Question: What tax district, tax-rate area, or tax area code is specified in the document?
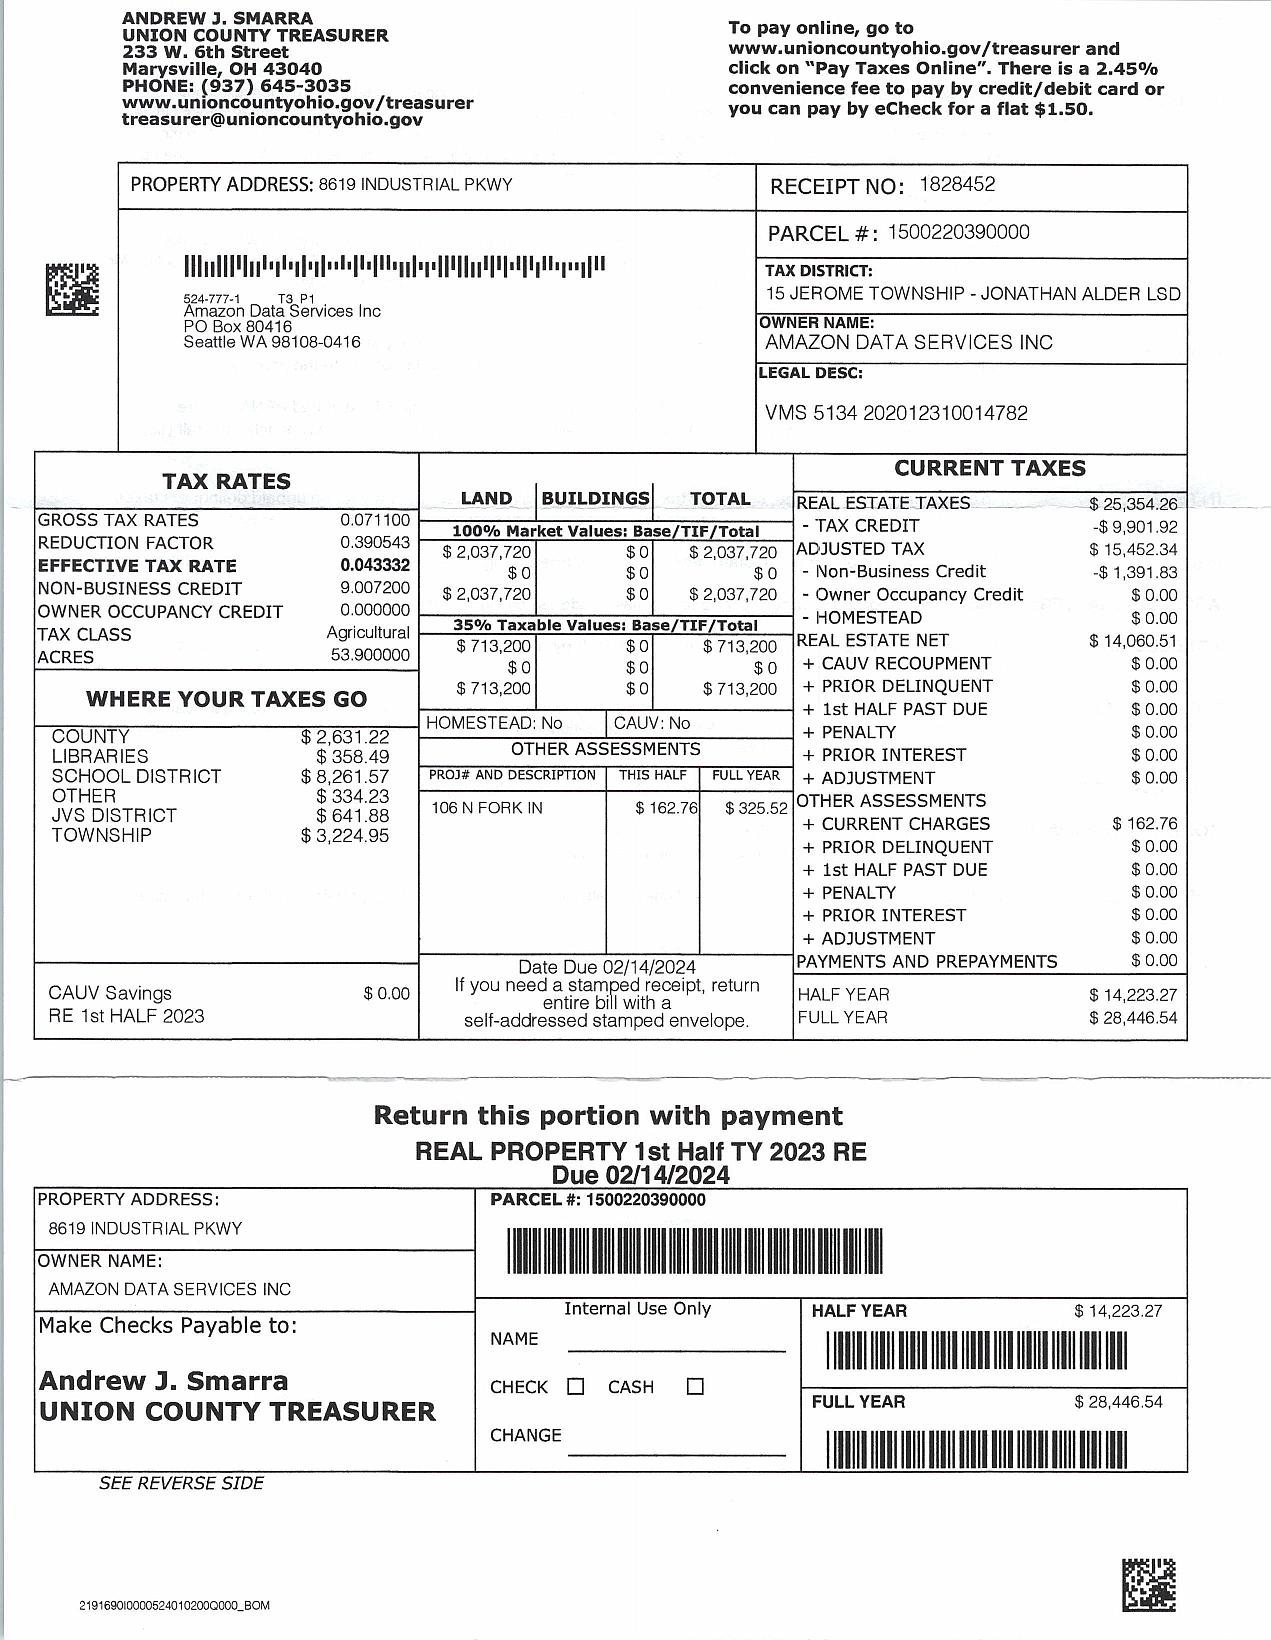
Answer: "15 JEROME TOWNSHIP - JONATHAN ALDER LSD"